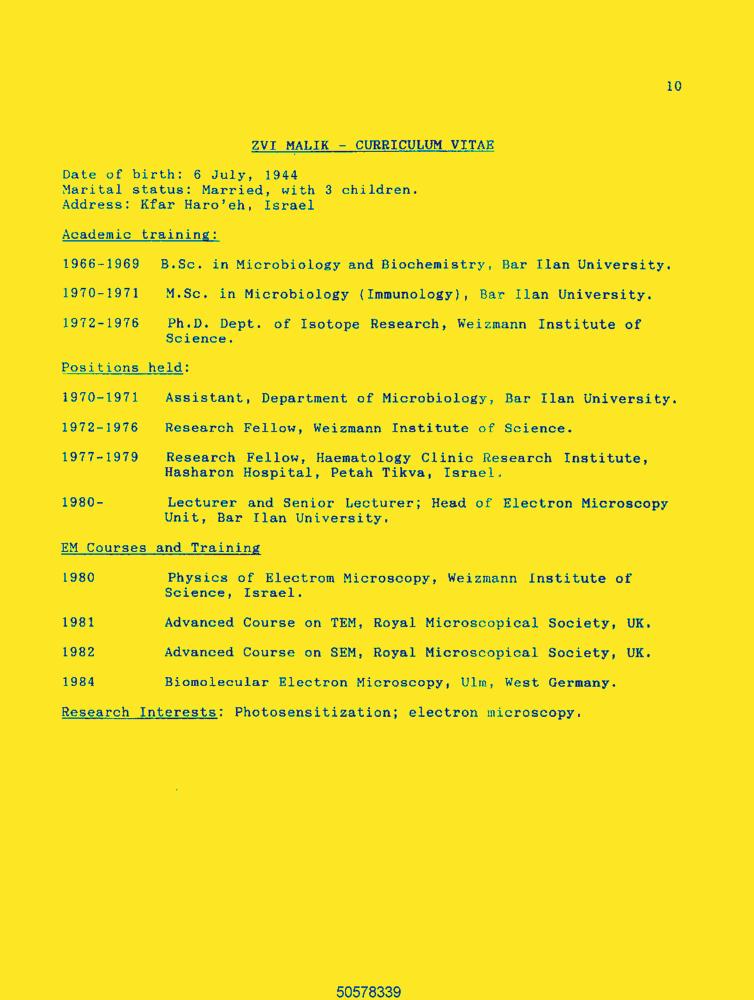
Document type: Resume-Doc